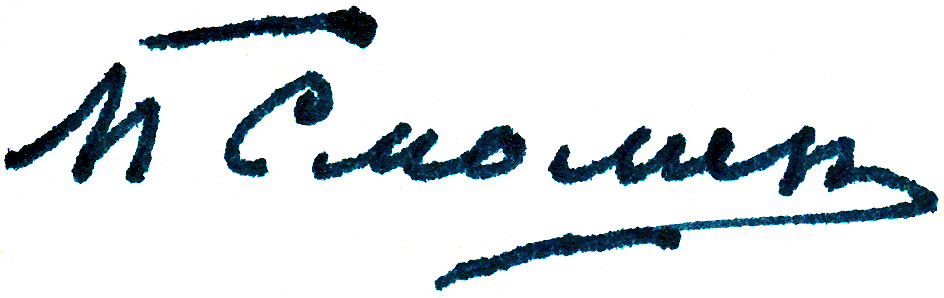
Signature of: pyotr smolin